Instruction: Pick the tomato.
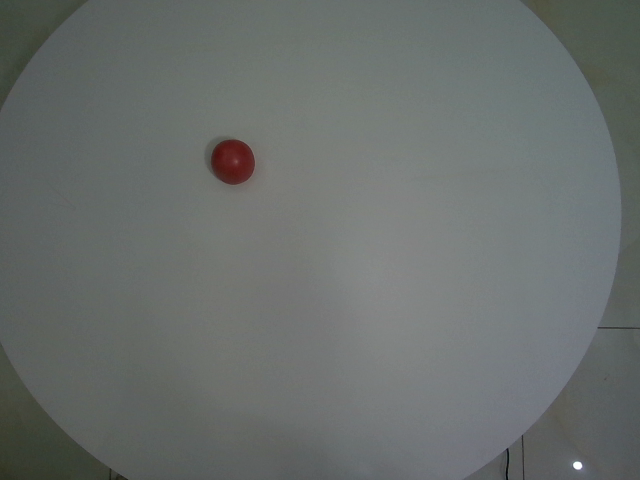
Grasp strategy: vertical